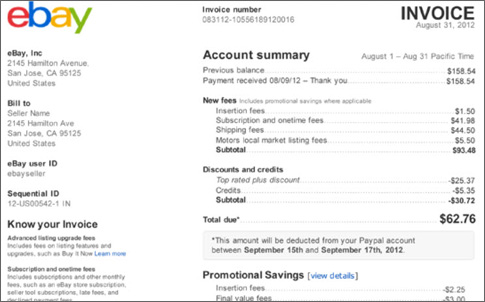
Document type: Invoice